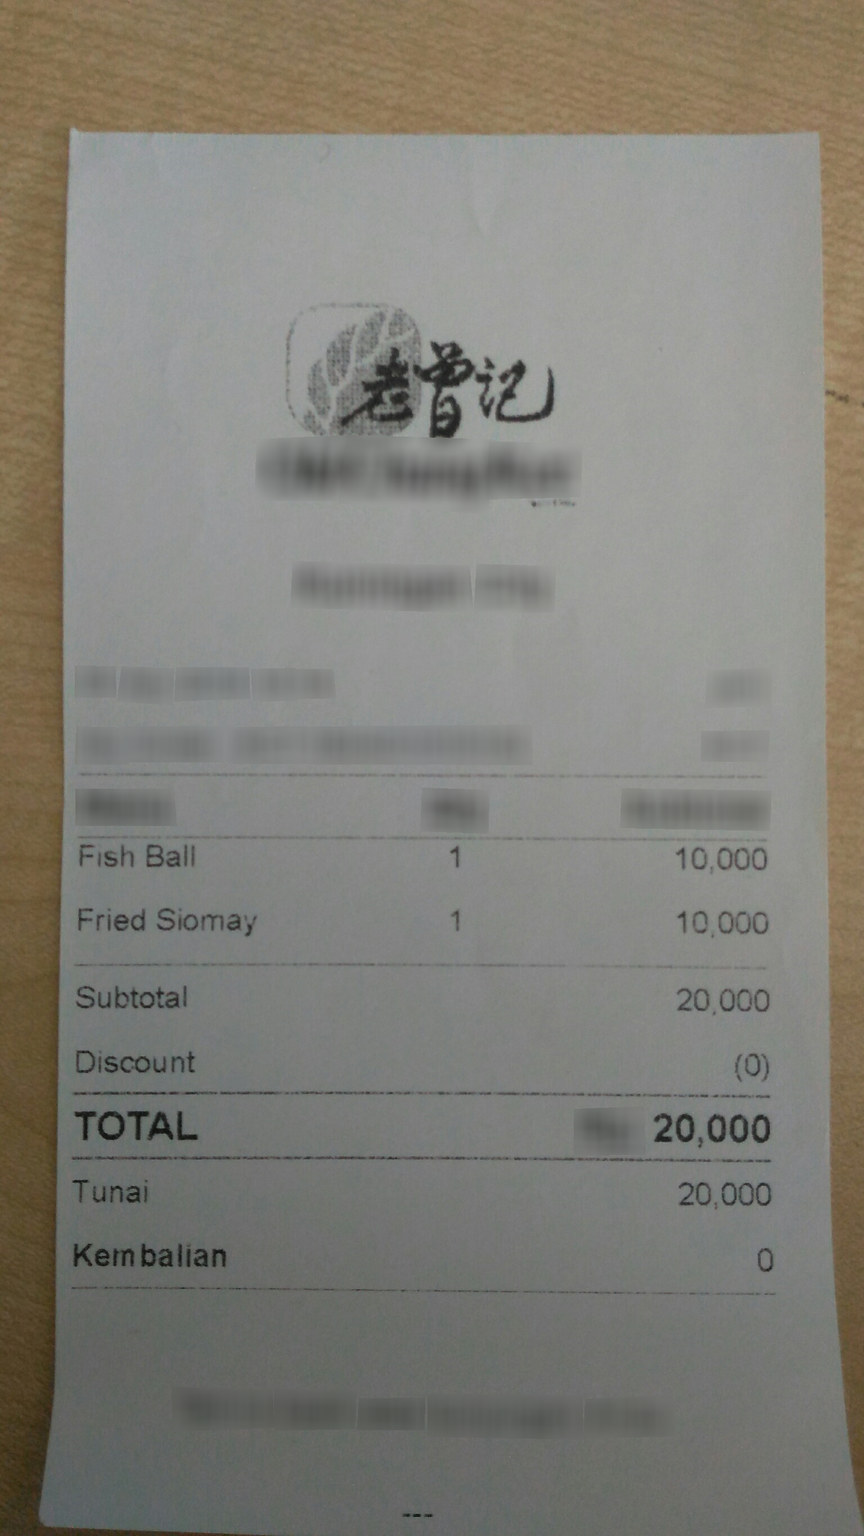
Extraction:
receipt: line_items: name: Fish Ball
price: 10,000
qty: 1
name: Fried Siomay
price: 10,000
qty: 1
subtotal: 20,000
total: 20,000